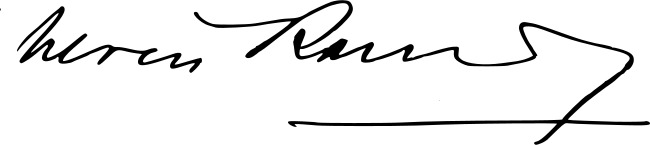
Signature of: nereu ramos